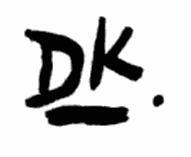
Signature of: antoon derkinderen